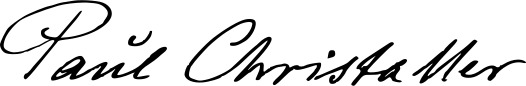
Signature of: paul gottfried christaller